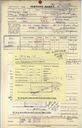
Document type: Invoice